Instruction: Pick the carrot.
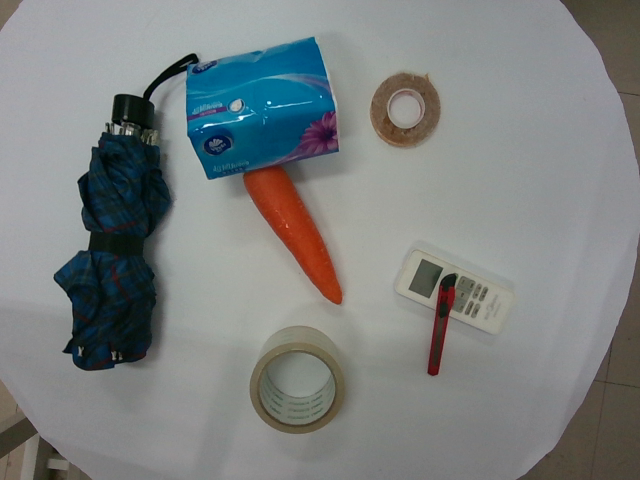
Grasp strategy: vertical